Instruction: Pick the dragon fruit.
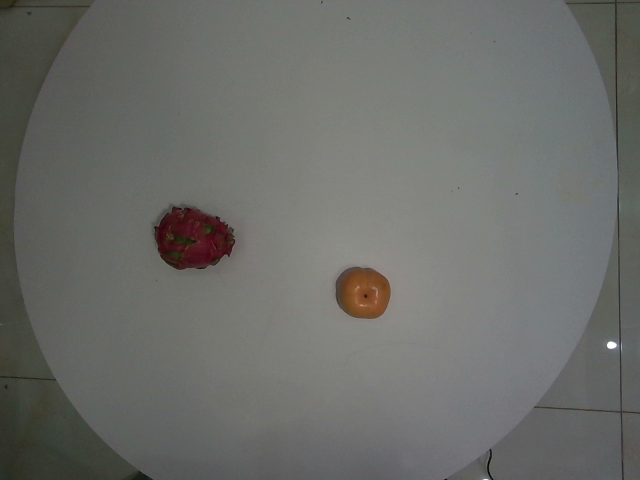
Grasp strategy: vertical